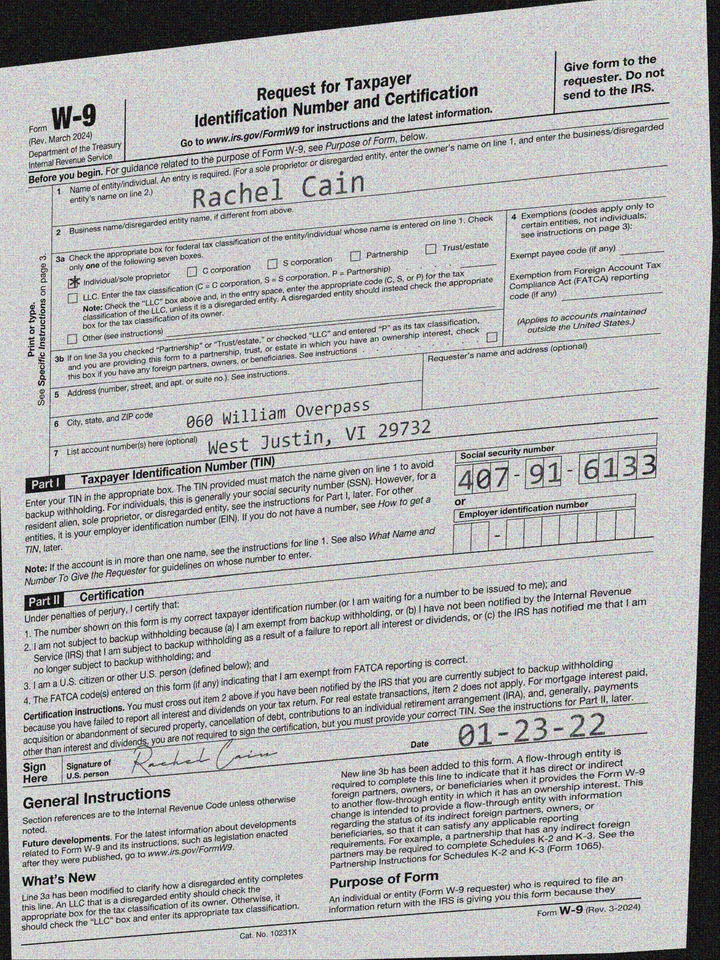
adr1: 060 William Overpass
adr2: West Justin, VI 29732
cbx: yes
ssn: 407916133
enm: Rachel Cain
sdt: 01-23-22